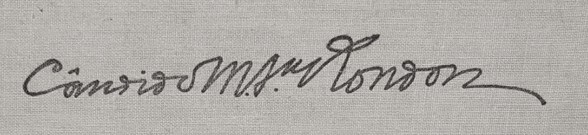
Signature of: cândido rondon